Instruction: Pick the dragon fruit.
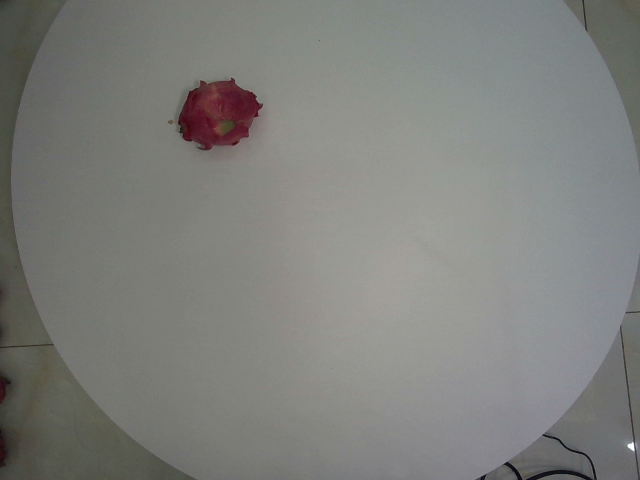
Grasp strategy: vertical